Question: What is the mailing or notice date provided in the document?
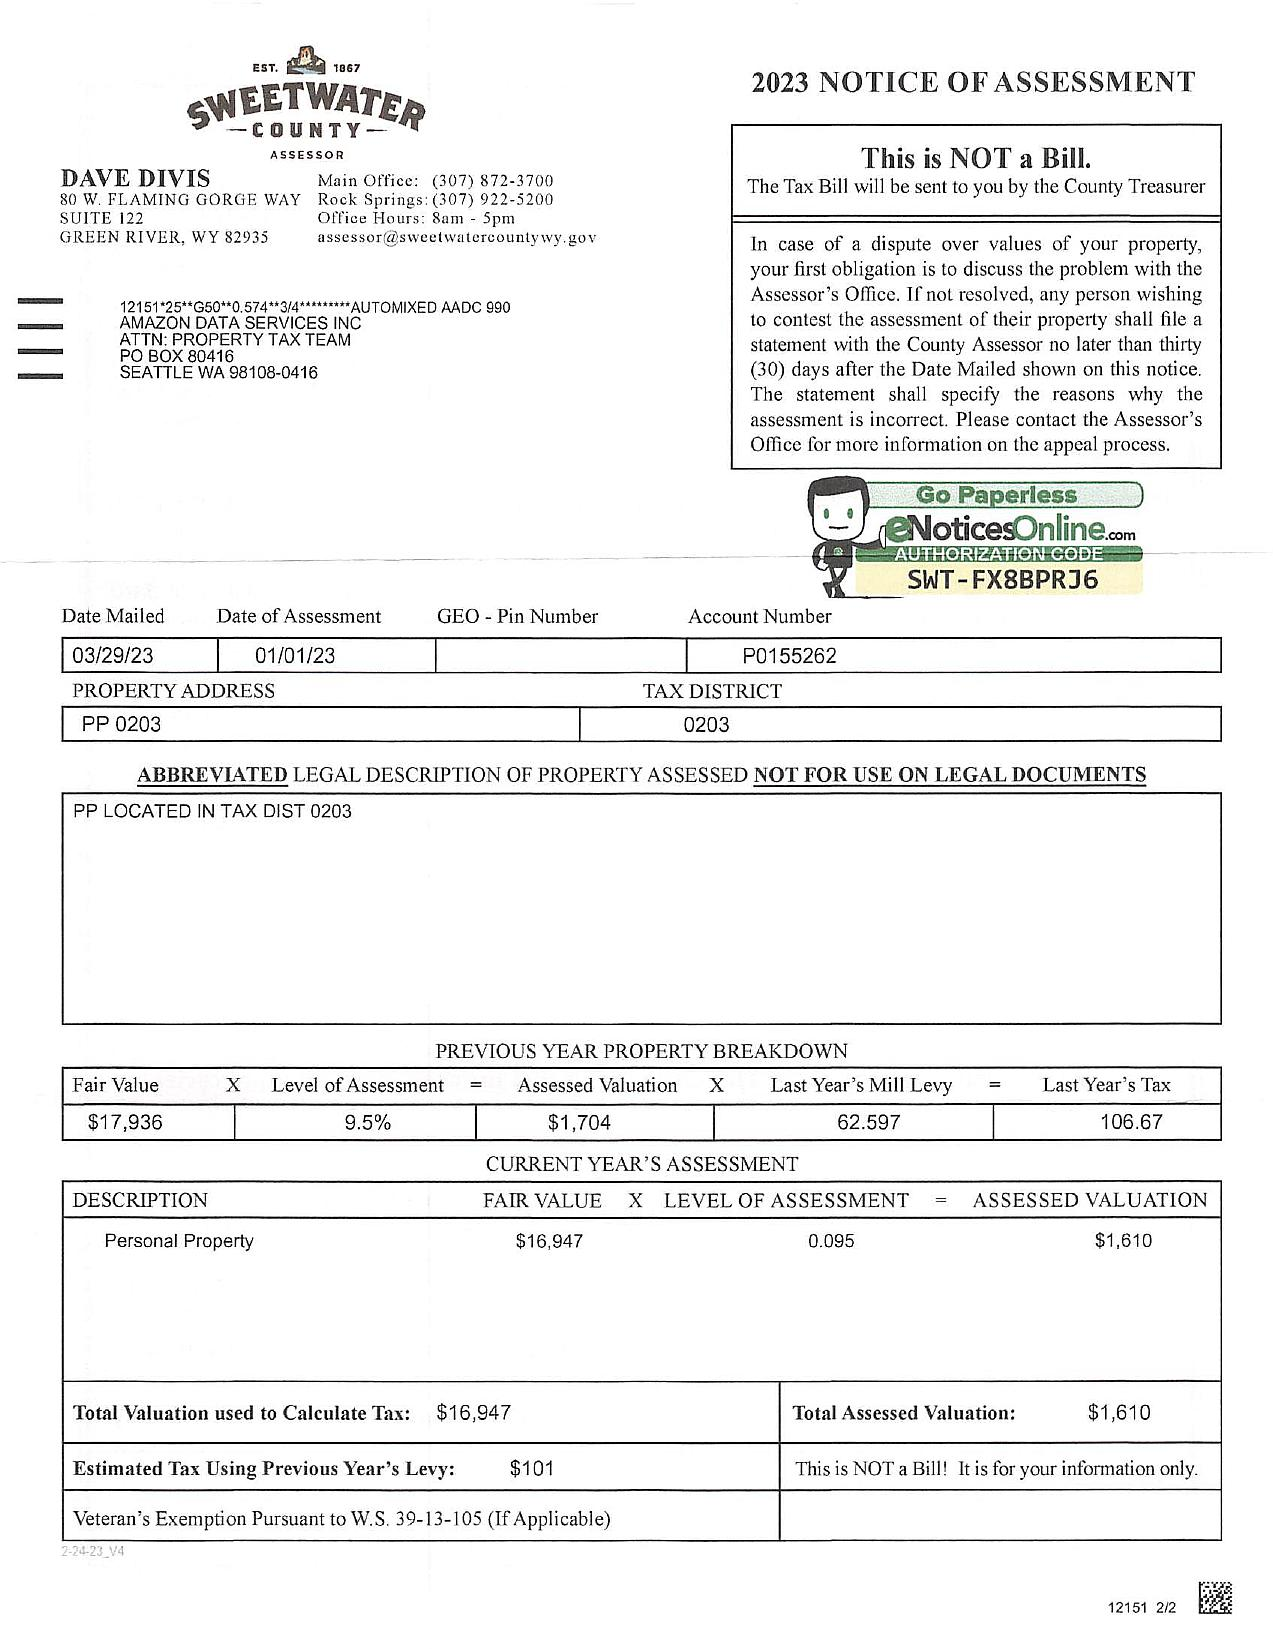
Answer: "3/29/23"